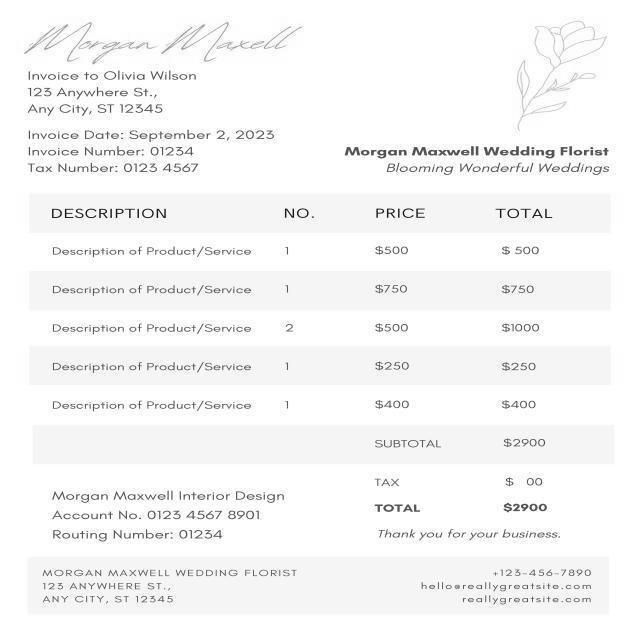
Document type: Invoice